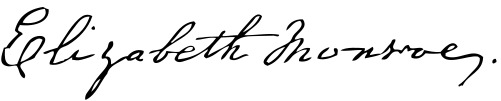
Signature of: elizabeth monroe